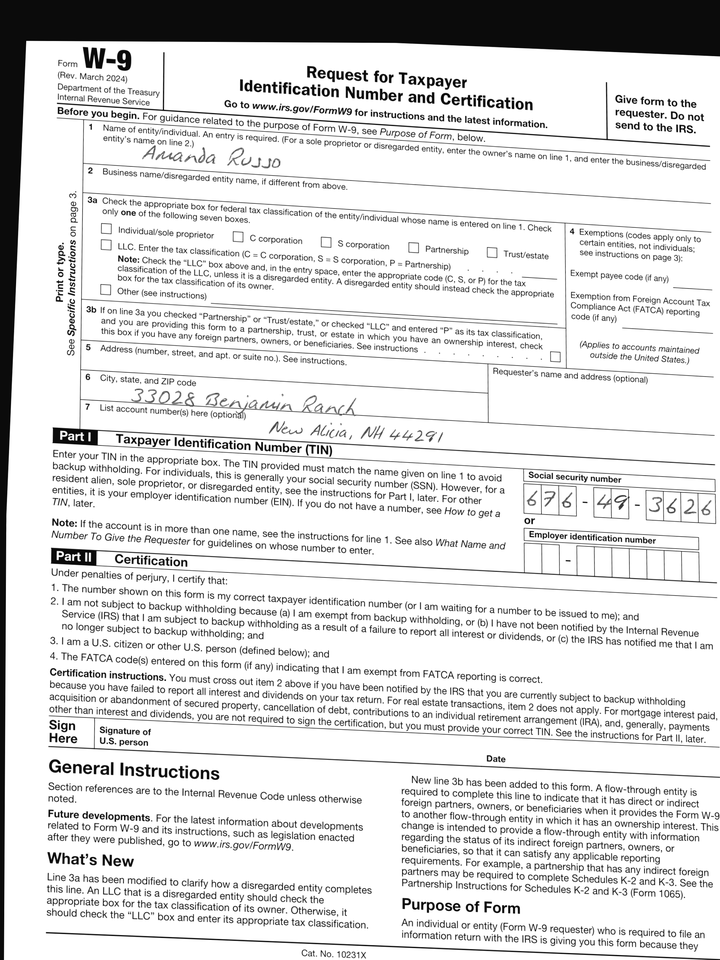
adr1: 33028 Benjamin Ranch
adr2: New Alicia, NH 44291
cbx: no
ssn: 676493626
enm: Amanda Russo